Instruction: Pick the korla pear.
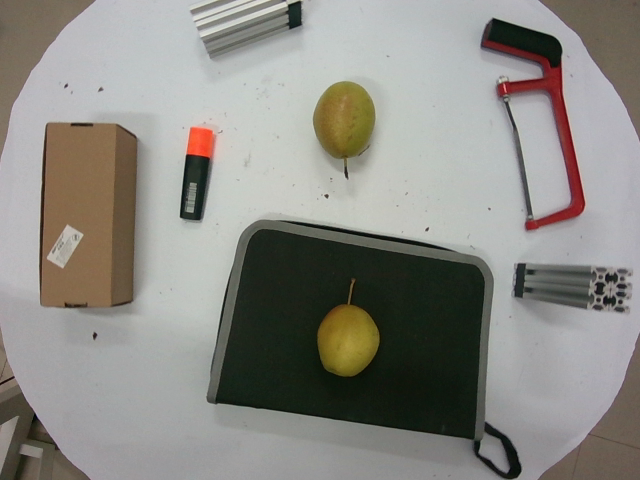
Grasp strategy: vertical